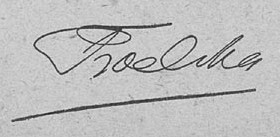
Signature of: pieter jelles troelstra